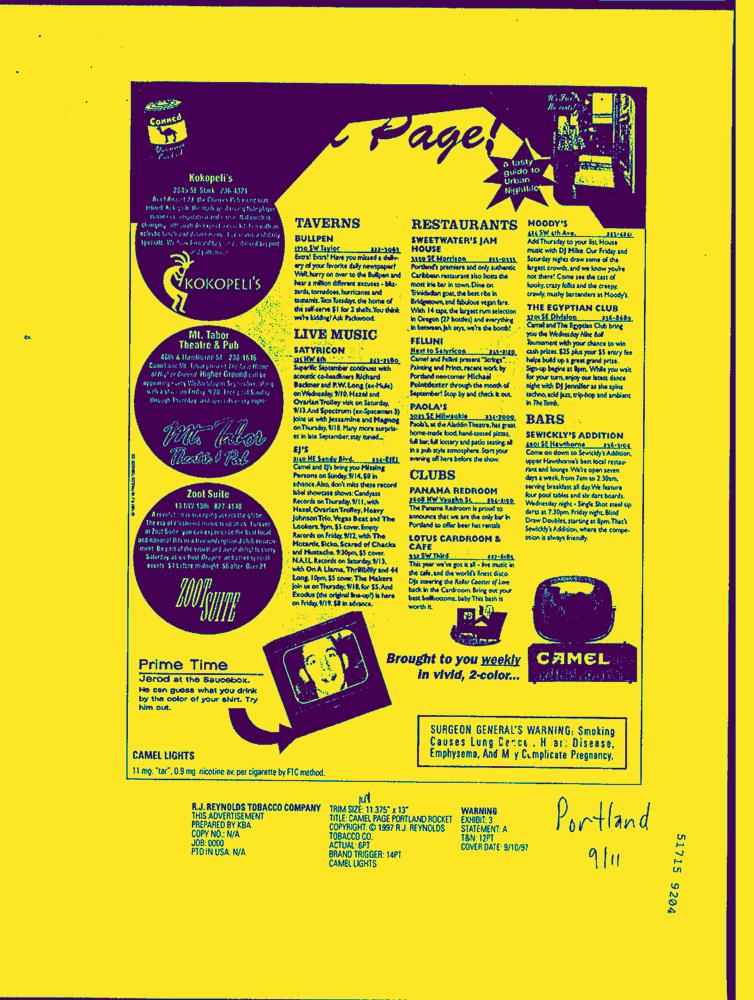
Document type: AD